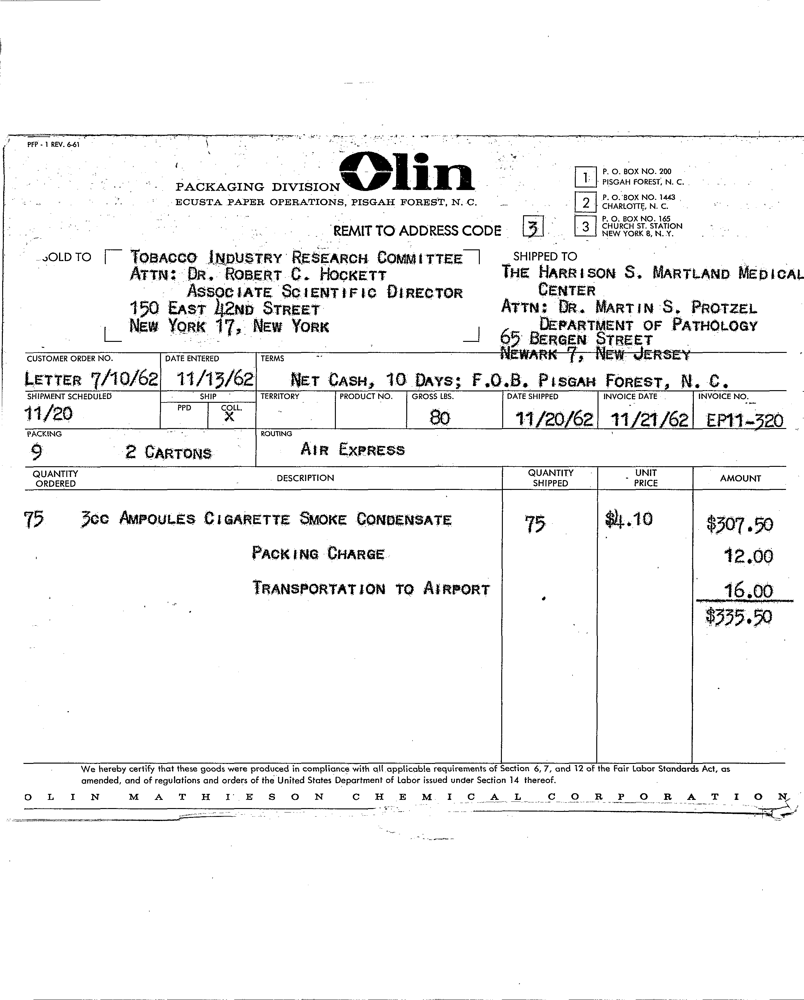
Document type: Invoice